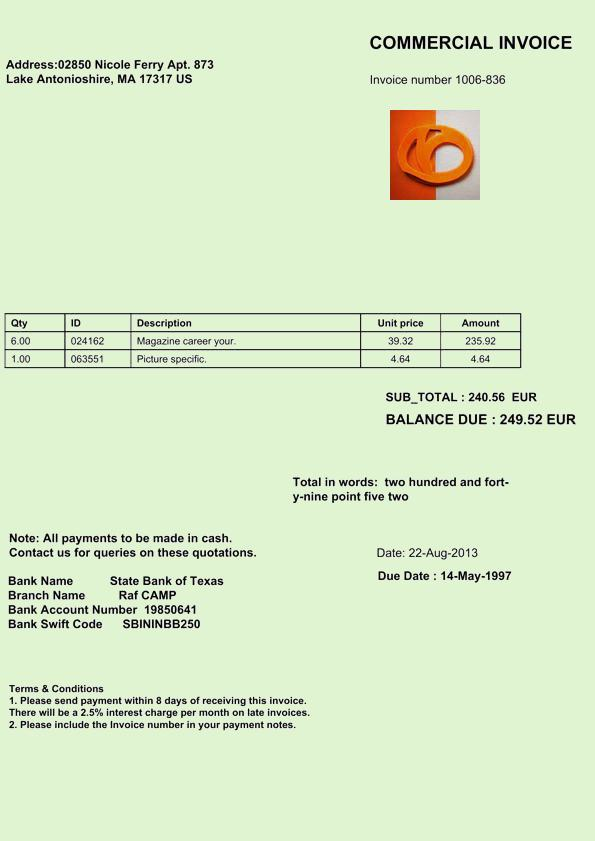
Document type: Invoice